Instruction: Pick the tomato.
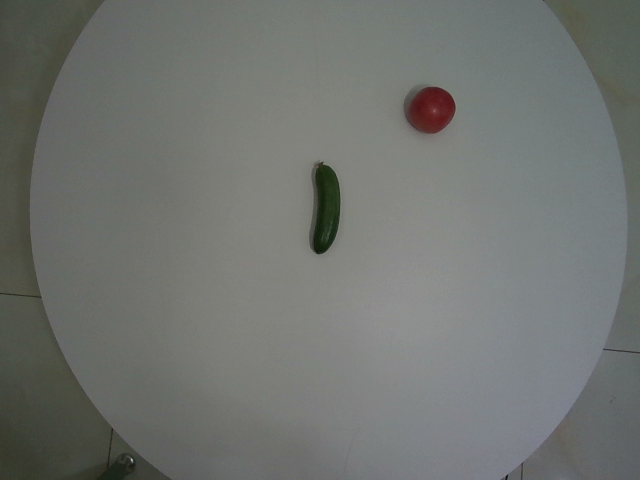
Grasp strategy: vertical